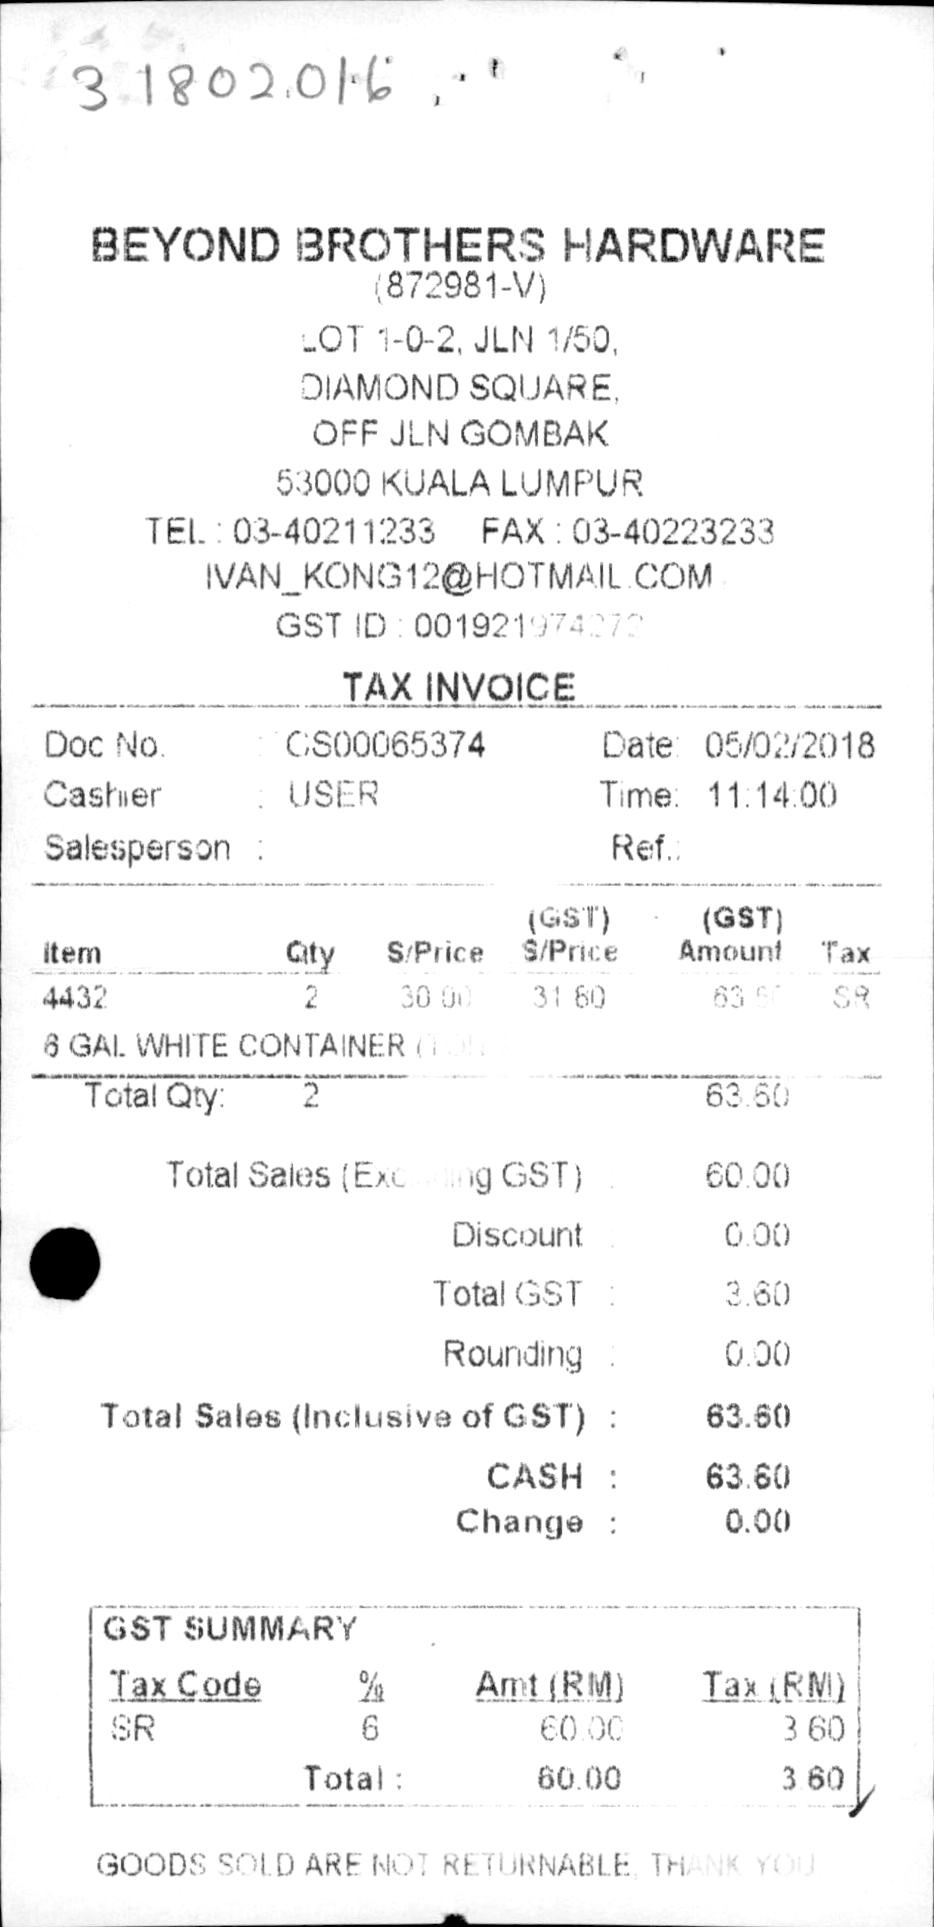
BEYOND BROTHERS HARDWARE
(872981-V)
LOT 1-0-2, JLN 1/50.
DIAMOND SQUARE.
OFF JLN GOMBAK
53000 KUALA LUMPUR
TEL: 03-40211233
FAX: 03-40223233
IVAN_KONG12@HOTMAIL.COM
GST ID: 001921974
TAX INVOICE
DOC NO:
: CS00065374
DATE: 05/02/2018
CASHIER
: USER
TIME: 11:14:00
SALESPERSON :
REF.:
(GST)
(GST)
ITEM
QTY
S/PRICE
S/PRICE
AMOUNT
TAX
4432
2
30.00
31.60
63.50
SR
6 GAL WHITE CONTAINER
TOTAL QTY:
2
63.60
TOTAL SALES (EXC G GST) :
60.00
DISCOUNT :
0.00
TOTAL GST :
3.60
ROUNDING :
0.00
TOTAL SALES (INCLUSIVE OF GST) :
63.60
CASH :
63.60
CHANGE :
0.00
GST SUMMARY
TAX CODE
%
AMT (RM)
TAX (RM)
SR
6
60.00
3.60
TOTAL :
60.00
3.60
GOODS SOLD ARE NOT RETRNABLE TH